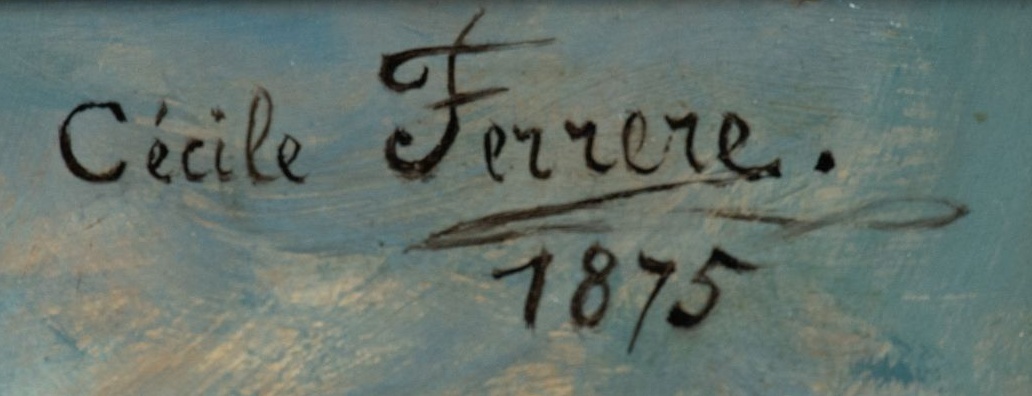
Signature of: cécile ferrère